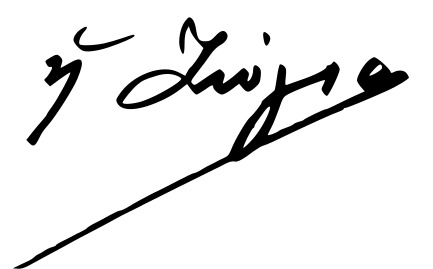
Signature of: chrysoula zogia